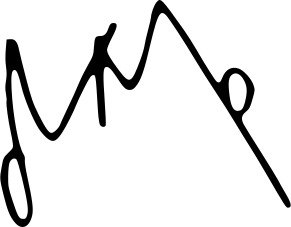
Signature of: ahmad dhani